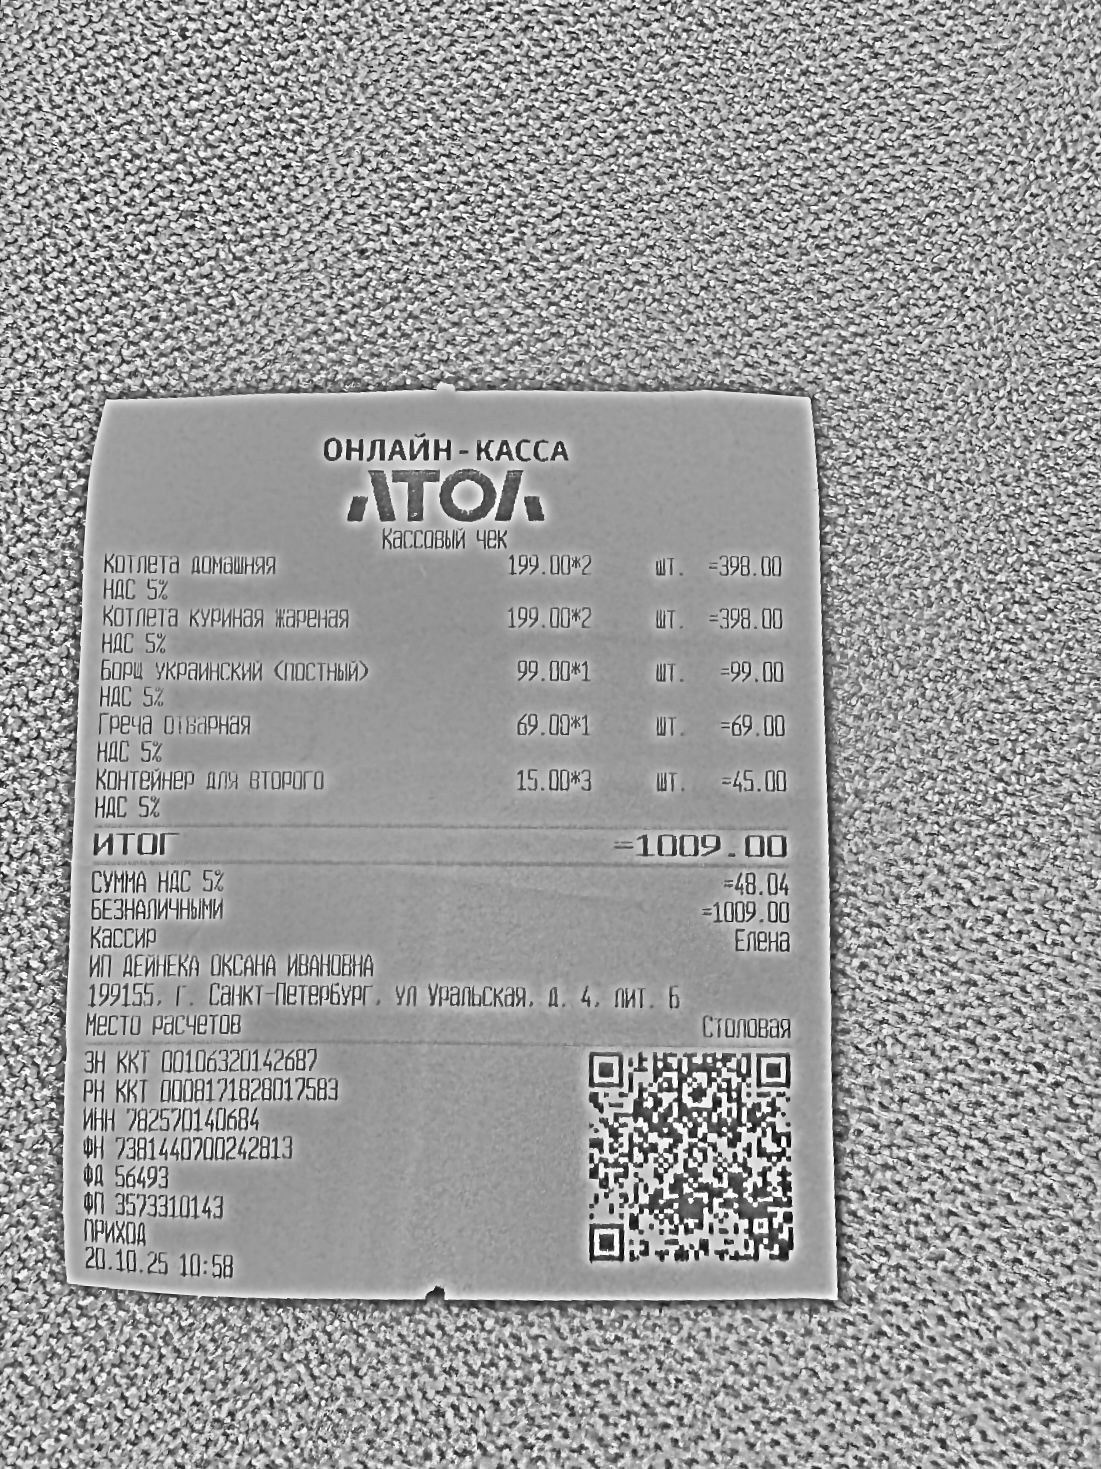
Продавец: ИП ДЕЙНЕКА ОКСАНА ИВАНОВНА
ИНН: 782570140684
Дата: 20.10.25
Товары: Котлета домашняя; Котлета куриная жареная; Борщ украинский (постный); Греча отварная; Контейнер для второго
Количество: 2; 2; 1; 1; 3
Цена: 199.00; 199.00; 99.00; 69.00; 15.00
Сумма: 398.00; 398.00; 99.00; 69.00; 45.00
Итого: 1009.00